Question: What appears to be the issue?
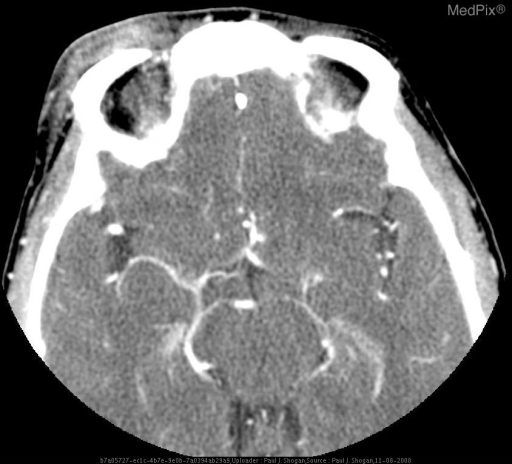
Answer: The findings suggest Contrast enhanced axial and coronal CT images reveal abnormal infiltration and thickening of the right preseptal soft tissues, extending into the right medial canthus. No postseptal extension is noted.  No peripheral enhancing fluid collections are seen.   Additionally, images demonstrate an enhancing lentiform mass along the superoposterior aspect of the right globe.. Contrast enhanced axial and coronal CT images reveal abnormal infiltration and thickening of the right preseptal soft tissues, extending into the right medial canthus. No postseptal extension is noted.  No peripheral enhancing fluid collections are seen.. The patient might have a history of 58 yo woman with orbital cellulitis preceded by open lesion inferior to right eye..